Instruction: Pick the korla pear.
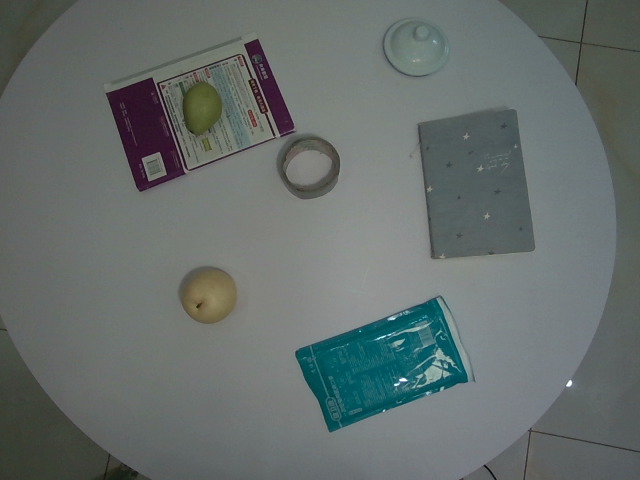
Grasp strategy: vertical